Question: What is the suspected problem?
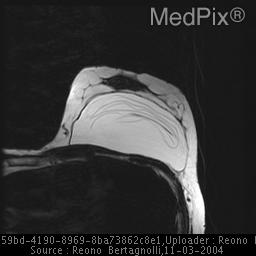
Answer: The findings suggest Ultrasound findings-  classic linguini sign consisting of hyperechoic linear objects coursing through the implant.  Hyperechoic shadowing of all structures, typical of silicon infiltrating into tissues surrounding the implant capsule.

MRI-  Linguini sign with high signal on h20 saturation in the soft tissue surrounding the implant.. Multiple ultrasound and MRI images demonstrating the classic linquini sign, and extravasation of silicone into the surrounding tissues.. The patient might have a history of 55 Y/O female with bilateral silicone iplants.  Has right breast mass to 3-4o'clock.